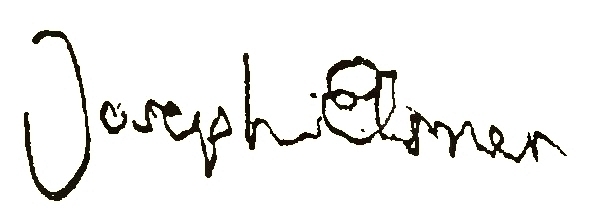
Signature of: józef elsner